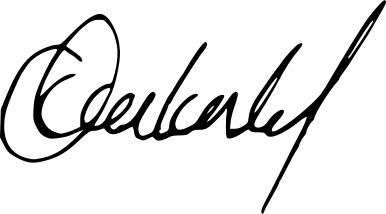
Signature of: kary mariscal